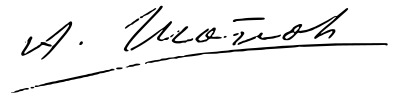
Signature of: atanas shopov